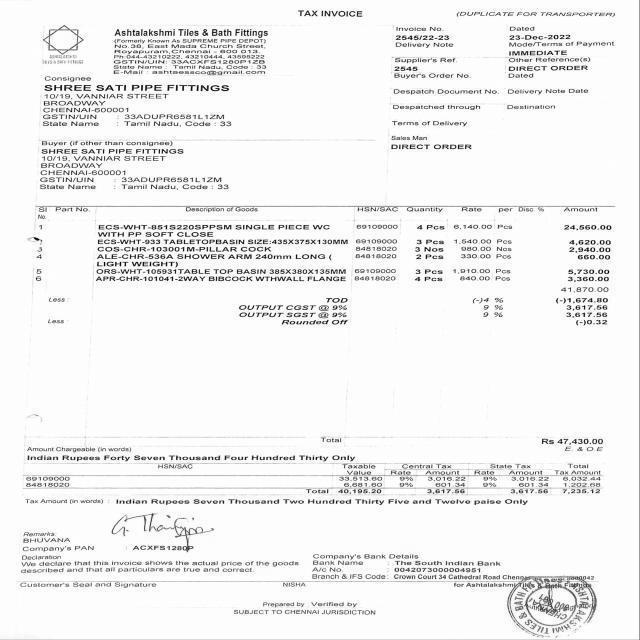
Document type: Invoice